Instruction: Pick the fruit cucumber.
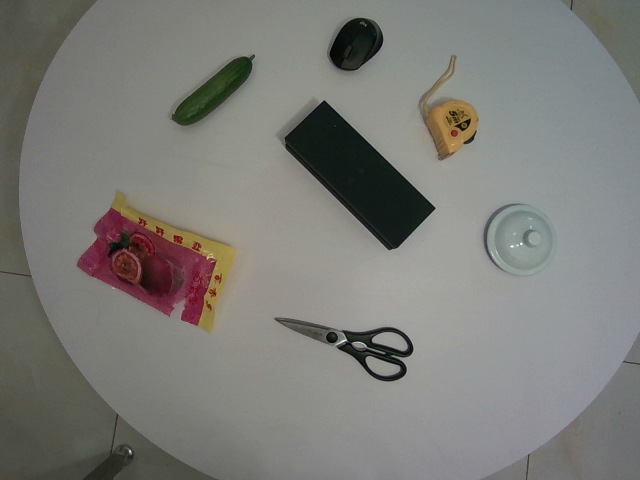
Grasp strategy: vertical